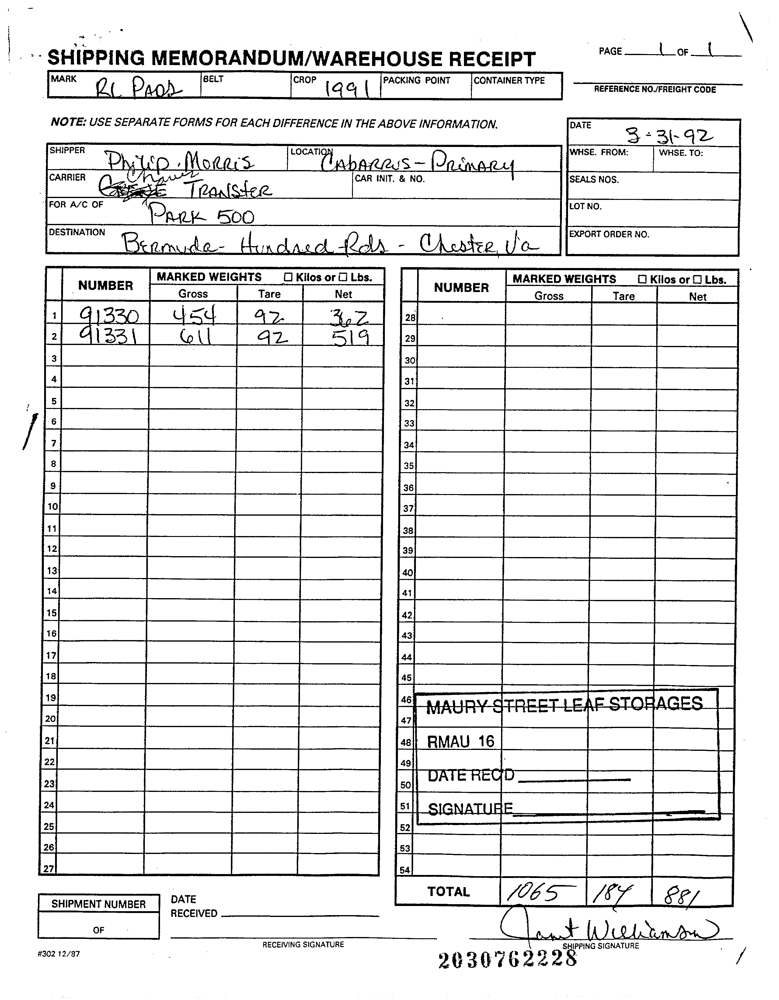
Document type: Invoice